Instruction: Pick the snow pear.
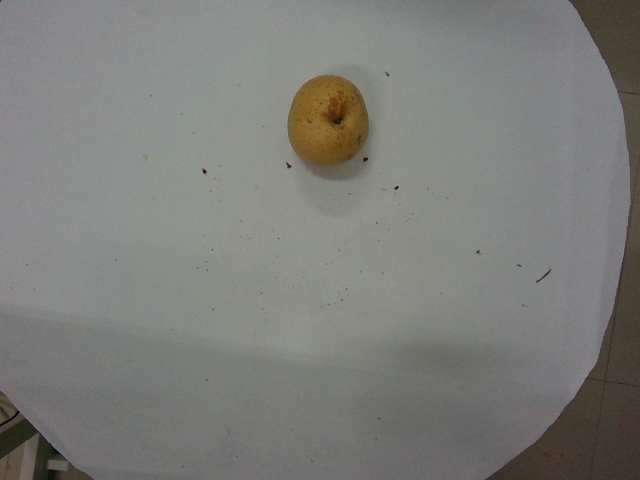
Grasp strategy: vertical